Question: How does the patient history play a role?
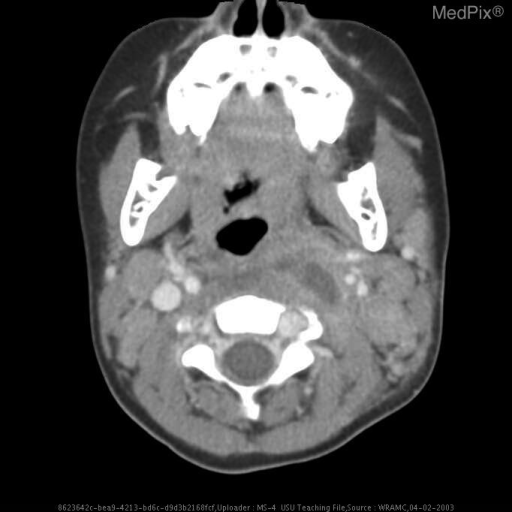
Answer: The patient's history of Patient reported 1 ? weeks of sore neck and mild throat pain that became acutely severe the night prior to initial presentation.  Patient complained of inability to move neck secondary to pain and mother noticed left sided neck fullness and reported intermittent fevers.   On presentation, a lateral X-ray showed increased retropharyngeal space width and CT demonstrated phlegmon vs. abscess.  Patient was I/D’d 2 days prior to this study with no pus drainage and no clinical improvement.  Patient was started on IV clindamycin on admission. is key in understanding the case.